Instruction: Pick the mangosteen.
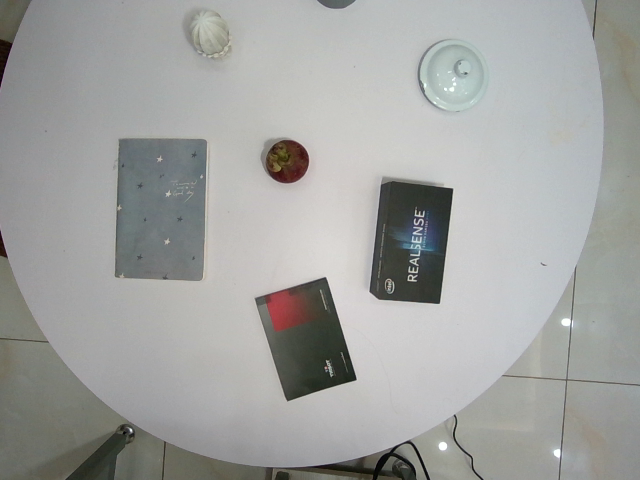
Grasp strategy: vertical